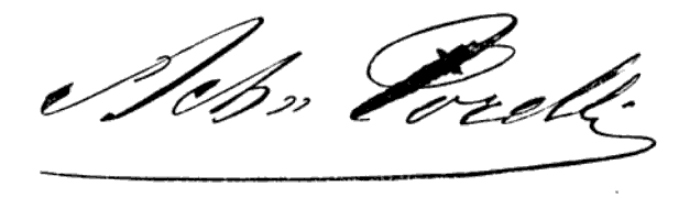
Signature of: achille torelli